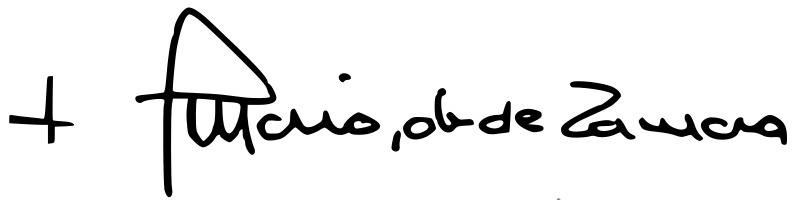
Signature of: gregorio martínez sacristán